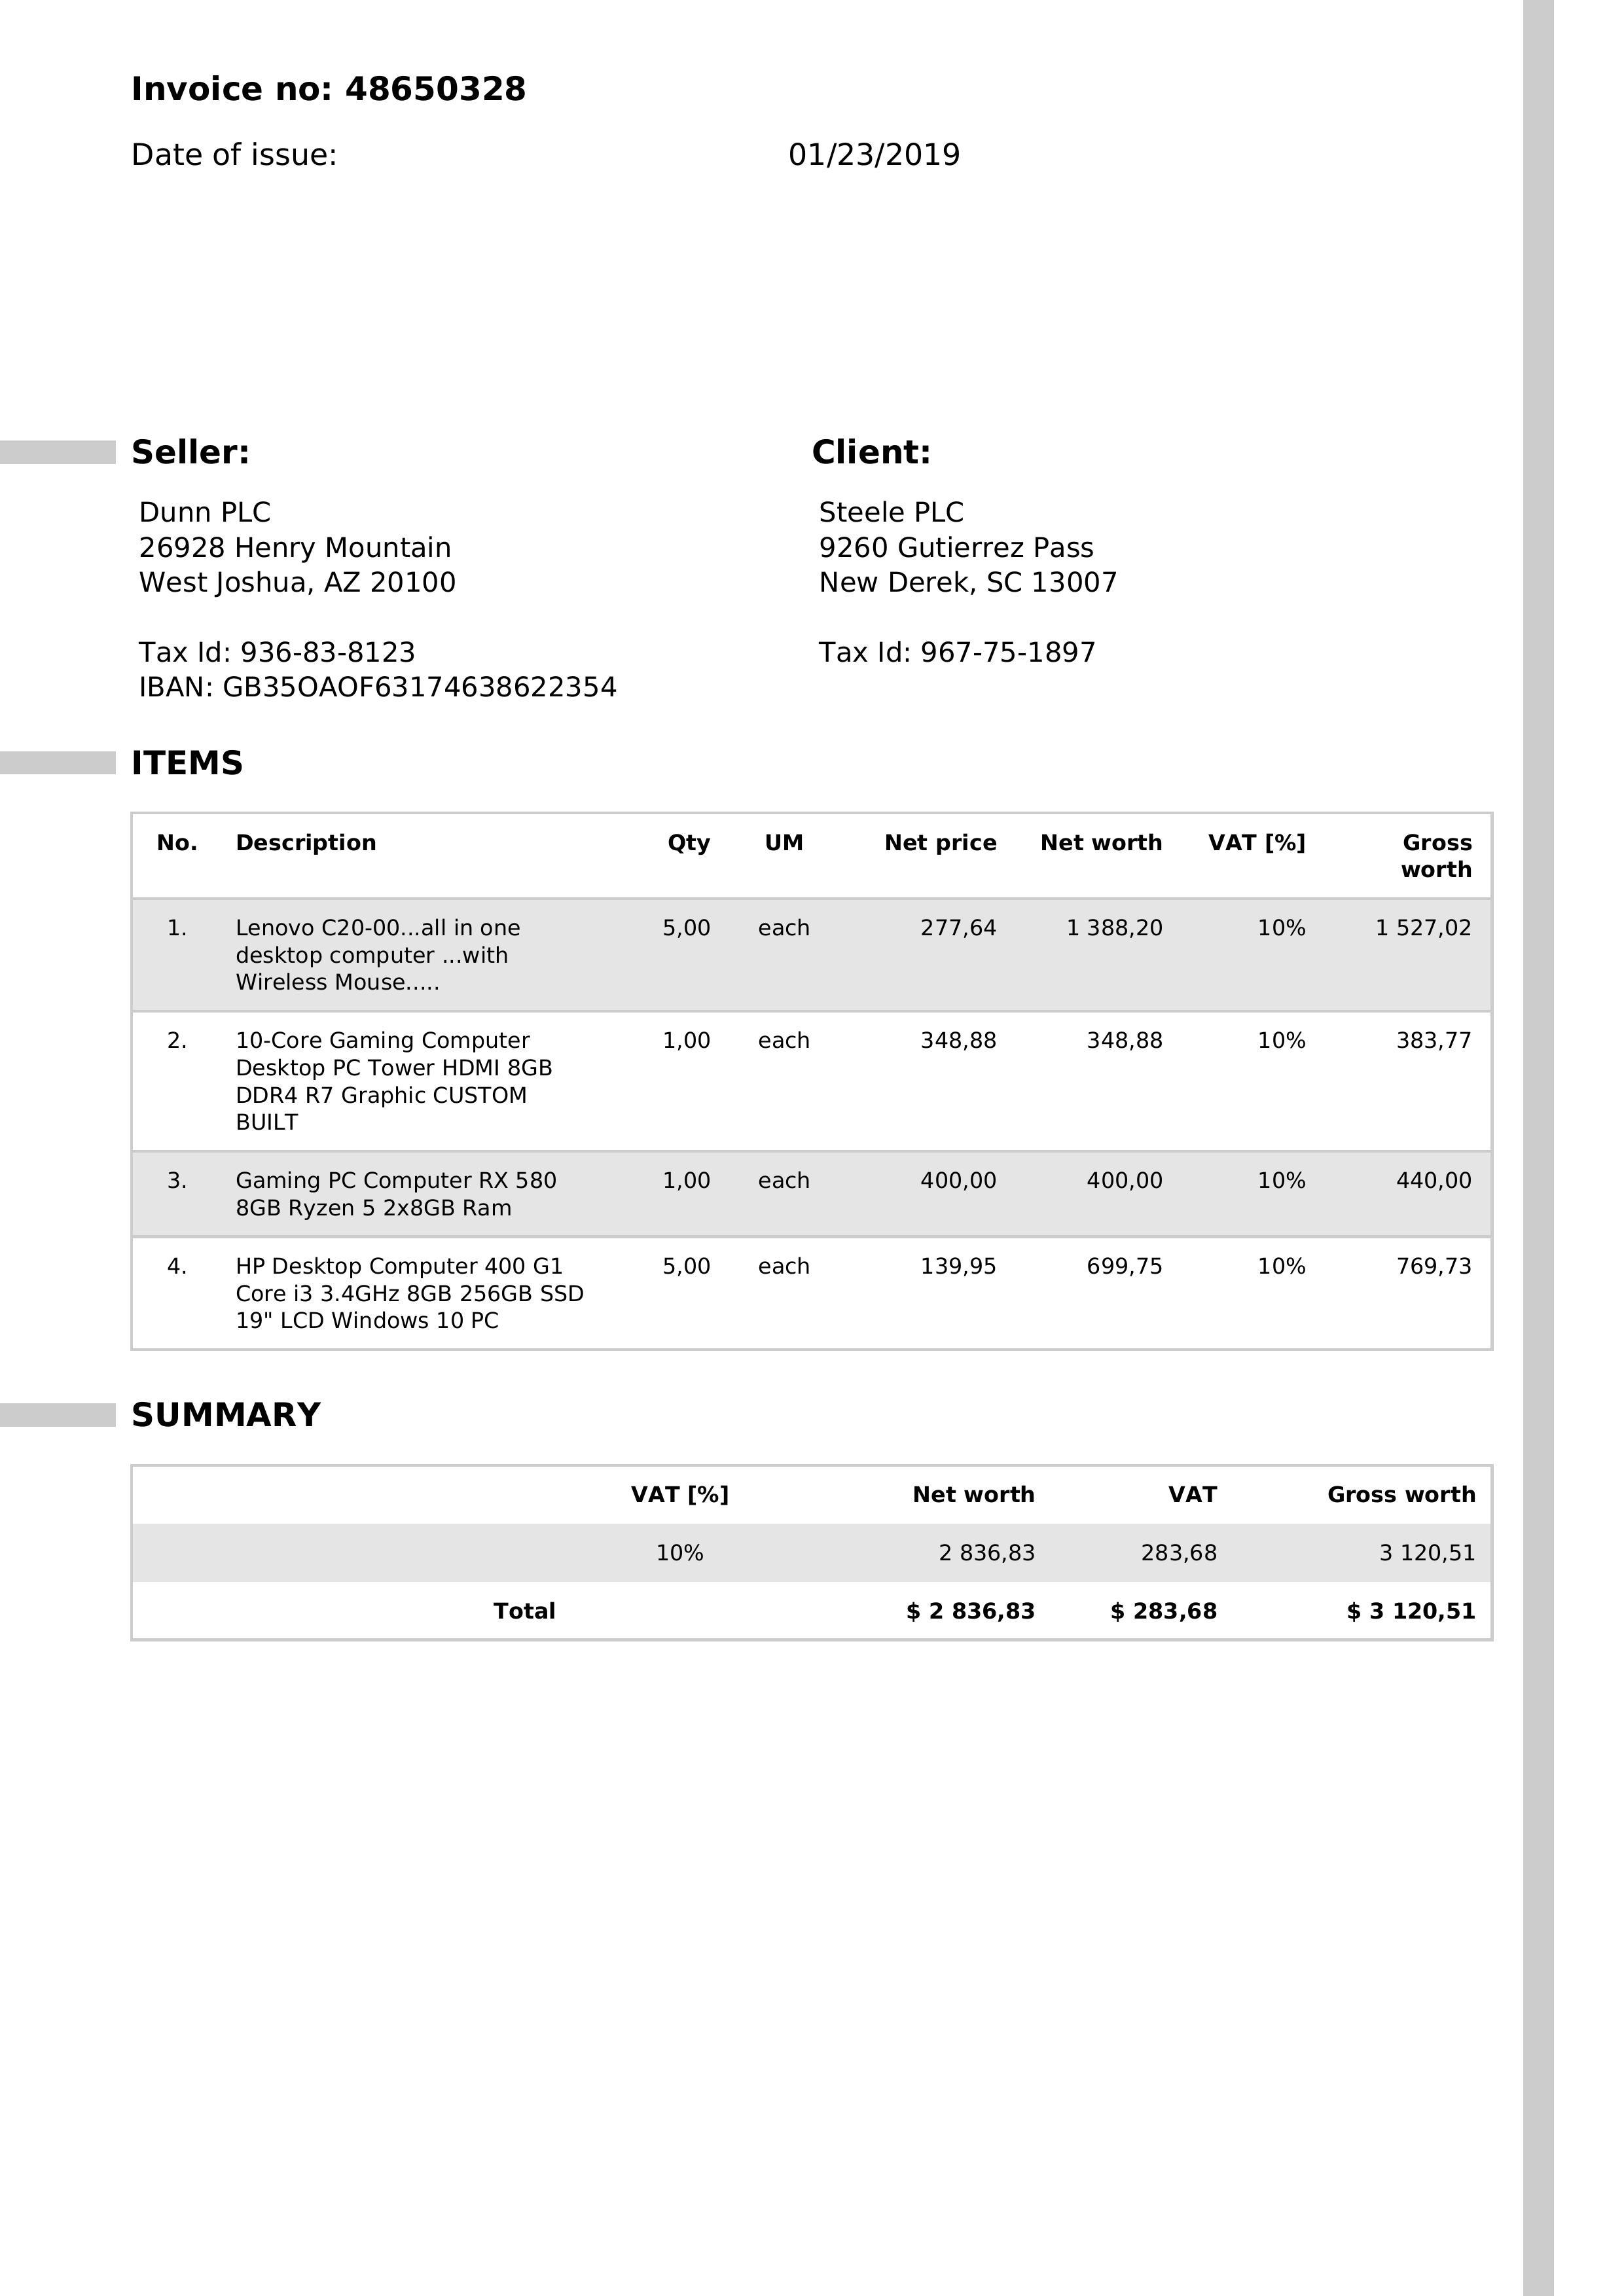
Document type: Invoice